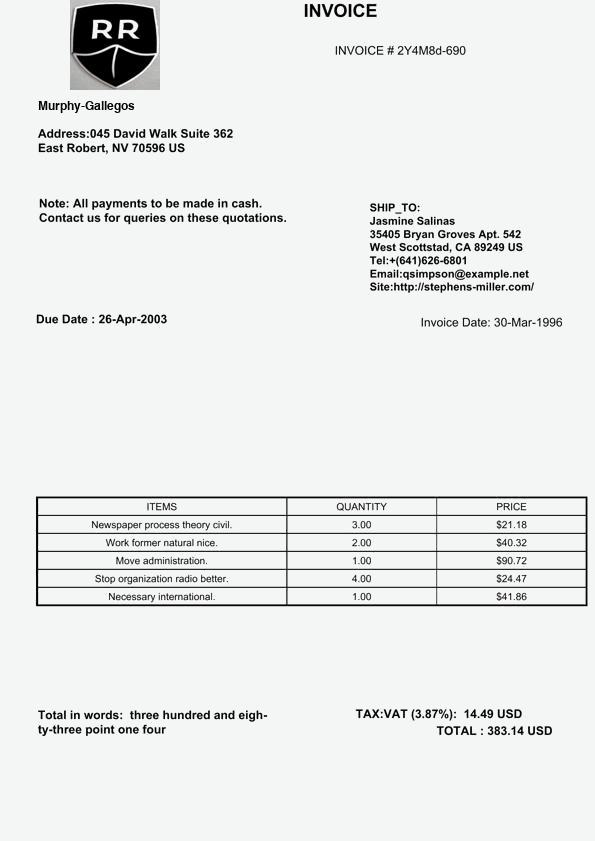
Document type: Invoice